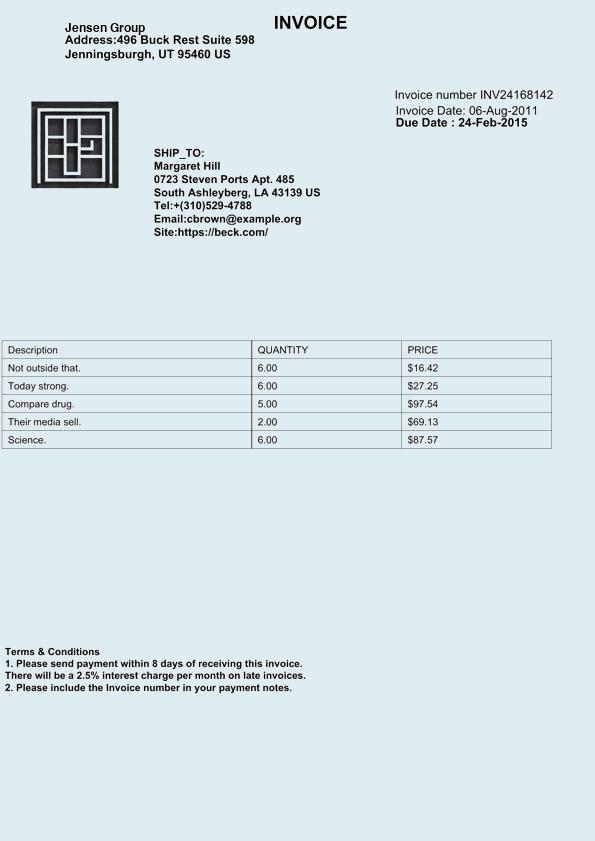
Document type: Invoice